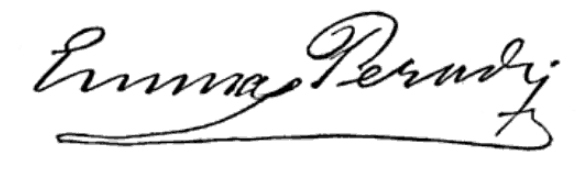
Signature of: emma perodi